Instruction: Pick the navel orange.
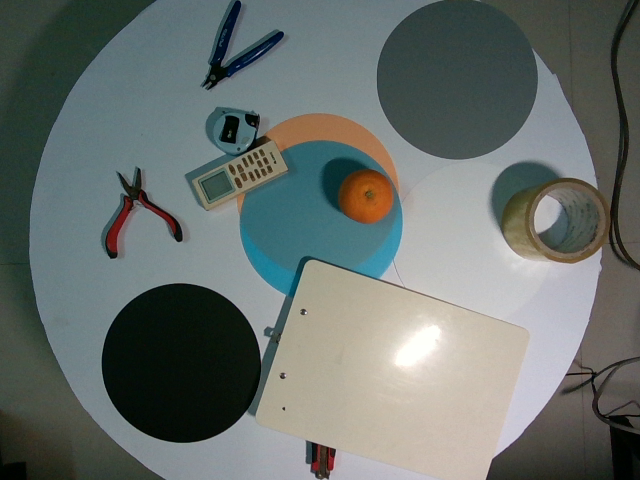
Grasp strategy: vertical